Question: What is the potential diagnosis?
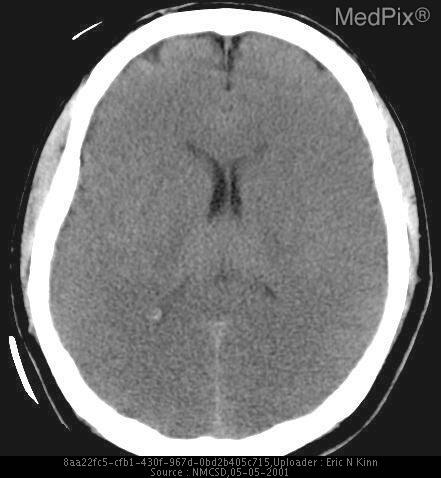
Answer: The possible diagnosis includes Any anoxic or hypoxic events - to include drowning, strangulation
Closed Head Injury
(These findings can be normal in premature infants).